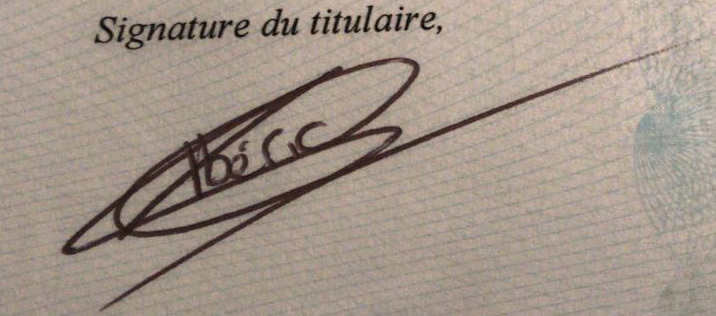
Signature of: albéric riveta